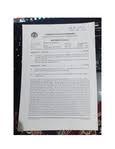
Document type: Invoice